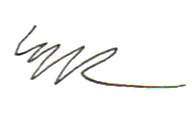
Signature of: lorin morgan richards